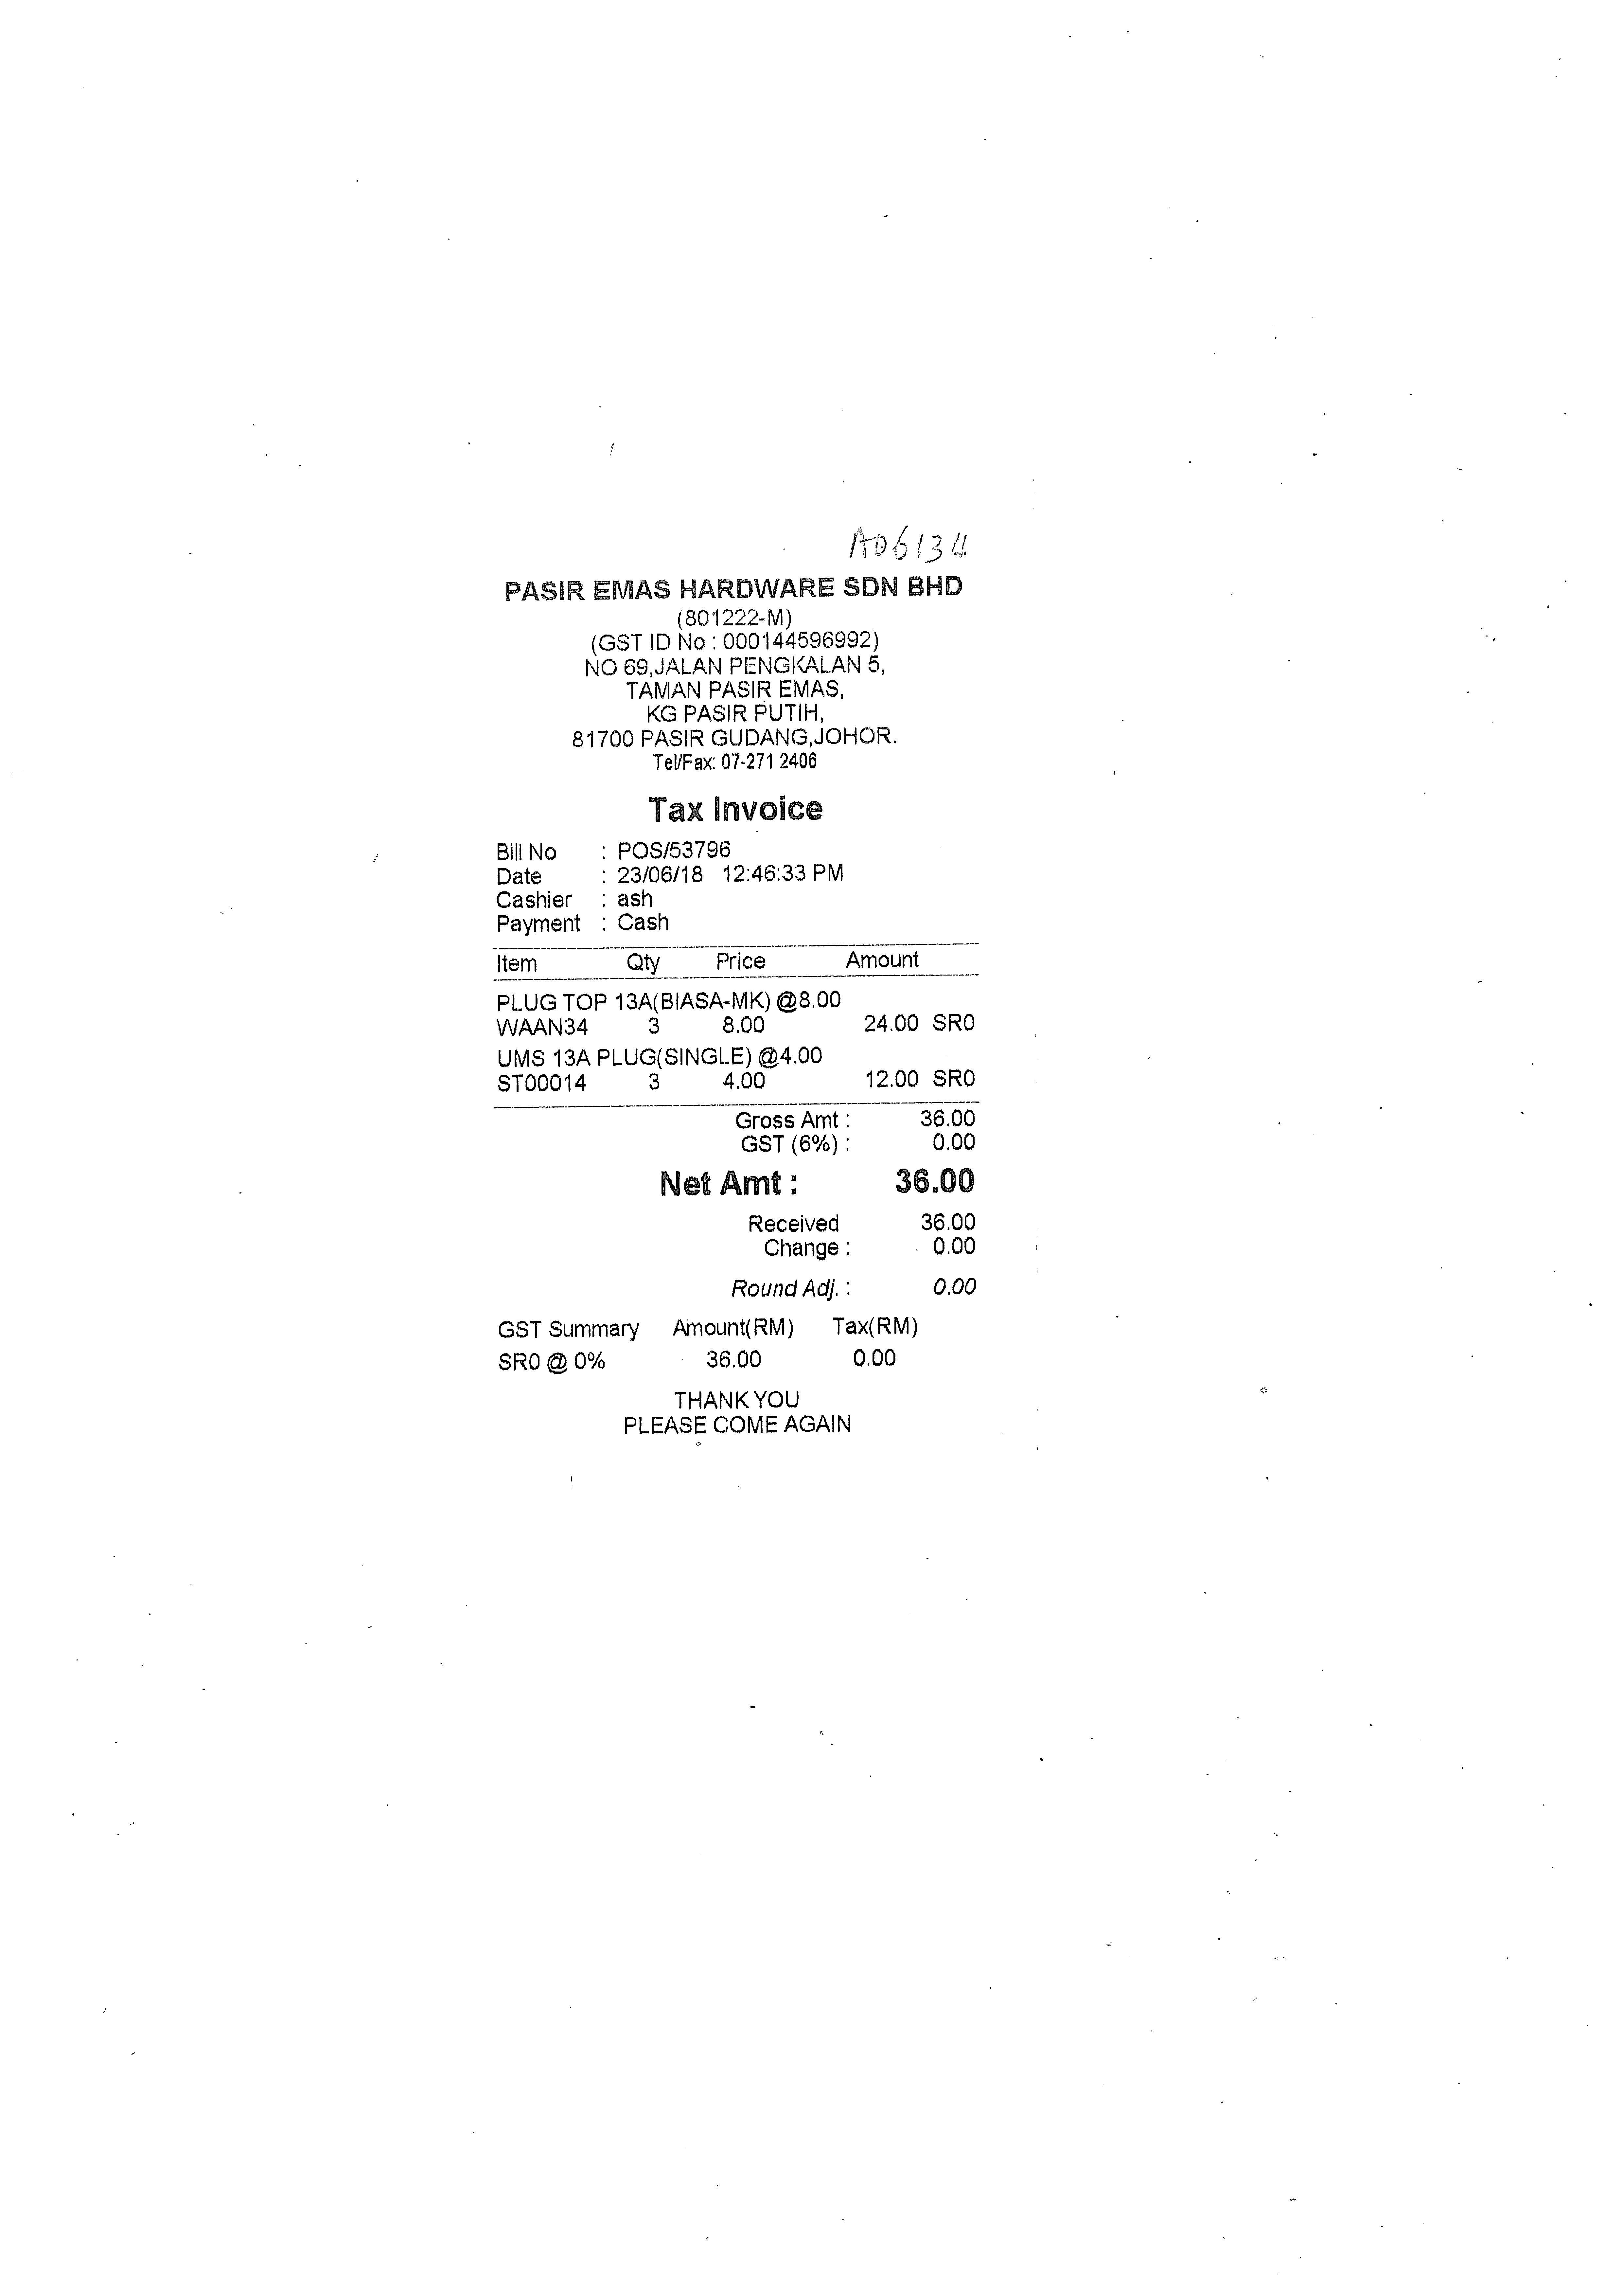
PASIR EMAS HARDWARE SDN BHD
(801222-M)
(GST ID NO : 000144596992)
NO 69,JALAN PENGKALAN 5,
TAMAN PASIR EMAS,
KG PASIR PUTIH,
81700 PASIR GUDANG,JOHOR.
TEL/FAX: 07-271 2406
TAX INVOICE
BILL NO
: POS/53796
DATE
: 23/06/18 12:46:33 PM
CASHIER
: ASH
PAYMENT
: CASH
ITEM
QTY
PRICE
AMOUNT
PLUG TOP 13A(BIASA-MK) @8.00
WAAN34
3
8.00
24.00 SR0
UMS 13A PLUG(SINGLE) @4.00
ST00014
3
4.00
12.00 SR0
GROSS AMT:
36.00
GST (6%) :
0.00
NET AMT :
36.00
RECEIVED
36.00
CHANGE :
0.00
ROUND ADJ.:
0.00
GST SUMMARY
SR0 @ 0%
AMOUNT(RM)
36.00
TAX(RM)
0.00
THANK YOU
PLEASE COME AGAIN